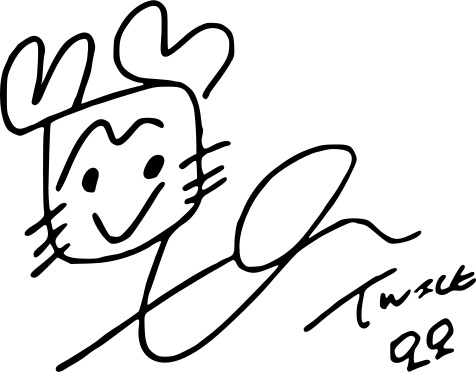
Signature of: momo hirai